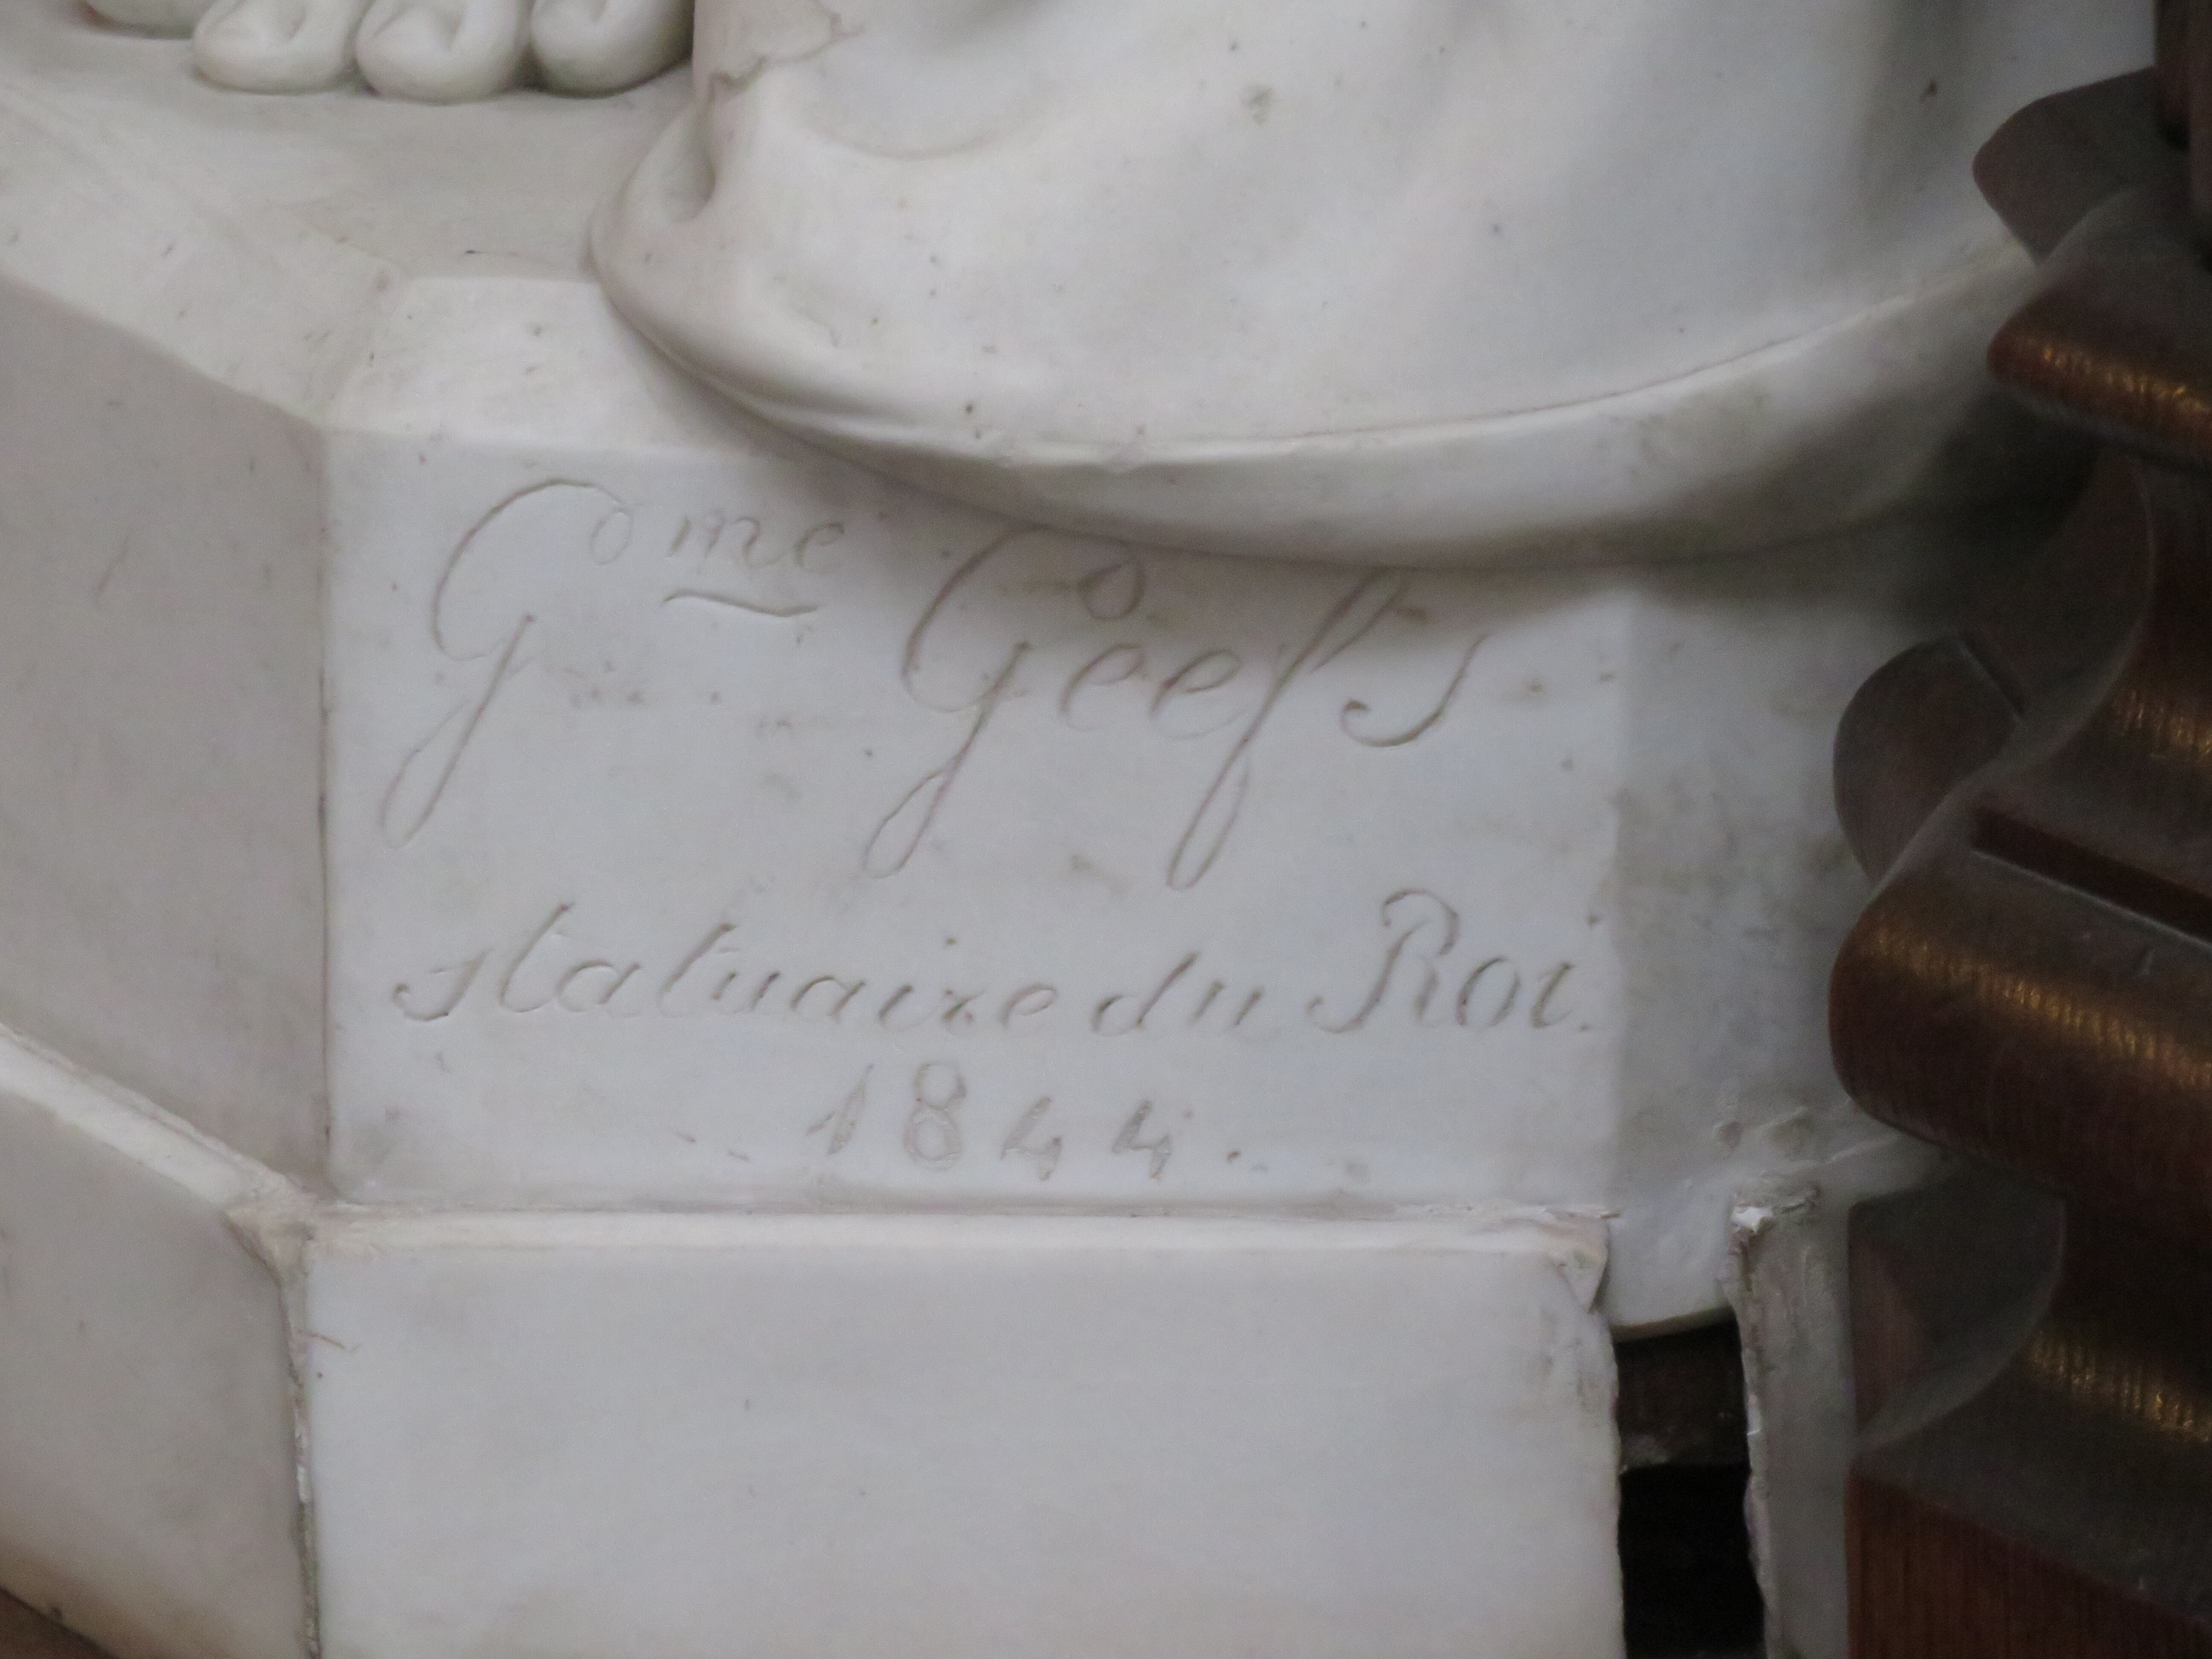
Signature of: guillaume geefs